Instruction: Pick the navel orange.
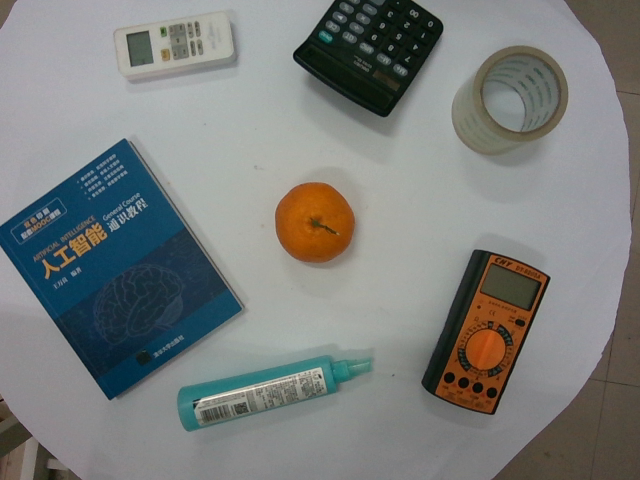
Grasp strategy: vertical